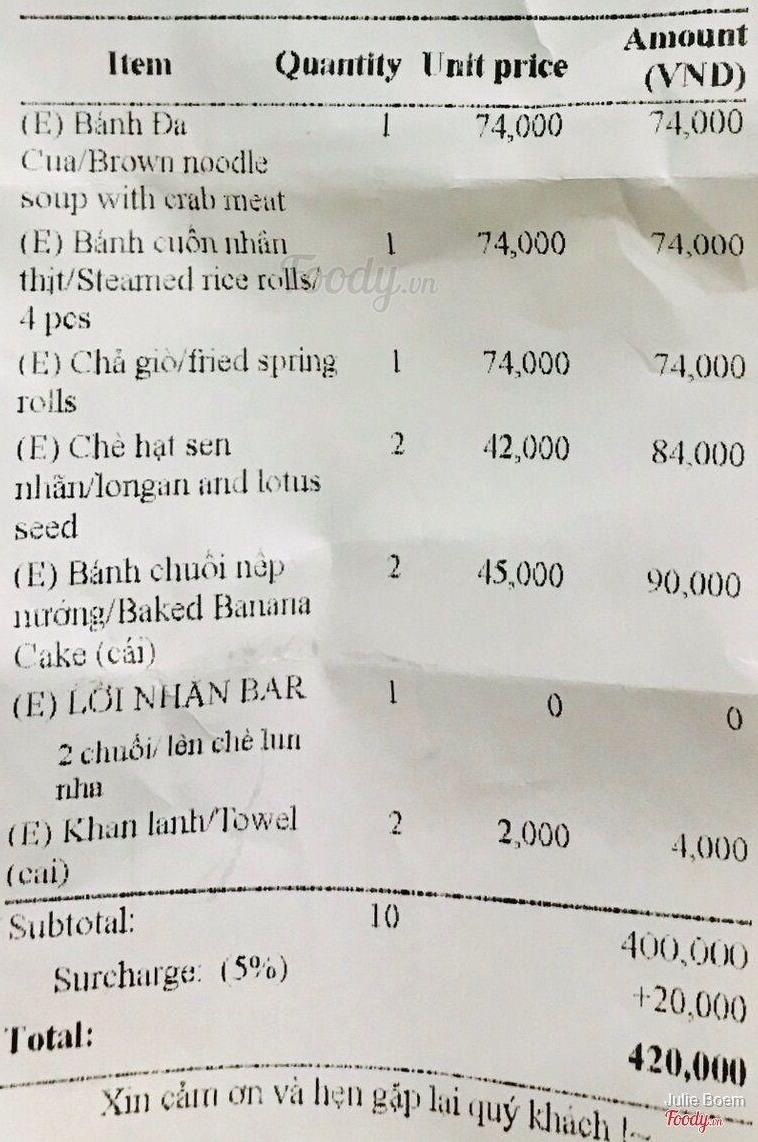
<table>
<tr>
<th>Item</th>
<th>Quantity</th>
<th>Unit price</th>
<th>Amount (VND)</th>
</tr>
<tr>
<td>(E) Bánh Đa Cua/Brown noodle soup with crab meat</td>
<td>1</td>
<td>74,000</td>
<td>74,000</td>
</tr>
<tr>
<td>(E) Bánh cuốn nhãn thịt/Steamed rice rolls 4 pcs</td>
<td>1</td>
<td>74,000</td>
<td>74,000</td>
</tr>
<tr>
<td>(E) Chả giò/fried spring rolls</td>
<td>1</td>
<td>74,000</td>
<td>74,000</td>
</tr>
<tr>
<td>(E) Chè hạt sen nhãn/longan and lotus seed</td>
<td>2</td>
<td>42,000</td>
<td>84,000</td>
</tr>
<tr>
<td>(E) Bánh chuối nếp nướng/Baked Banana Cake (cái)</td>
<td>2</td>
<td>45,000</td>
<td>90,000</td>
</tr>
<tr>
<td>(E) LỜI NHẮN BAR 2 chuối/ lên chè lun nhm</td>
<td>1</td>
<td>0</td>
<td>0</td>
</tr>
<tr>
<td>(E) Khan lạnh/Towel (cai)</td>
<td>2</td>
<td>2,000</td>
<td>4,000</td>
</tr>
</table>

Subtotal: 10 400,000
Surcharge: (5%) +20,000
Total: 420,000

Xin cảm ơn và hẹn gặp lại quý khách !